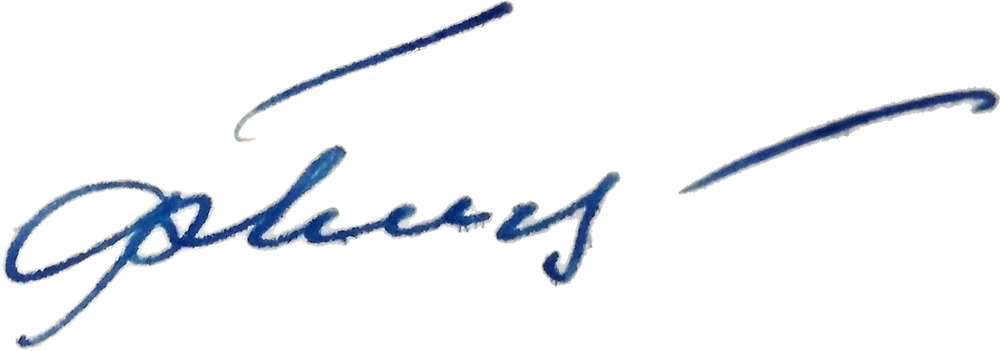
Signature of: fedir hlukh